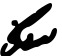
Signature of: mohammad reza mahdavi kani